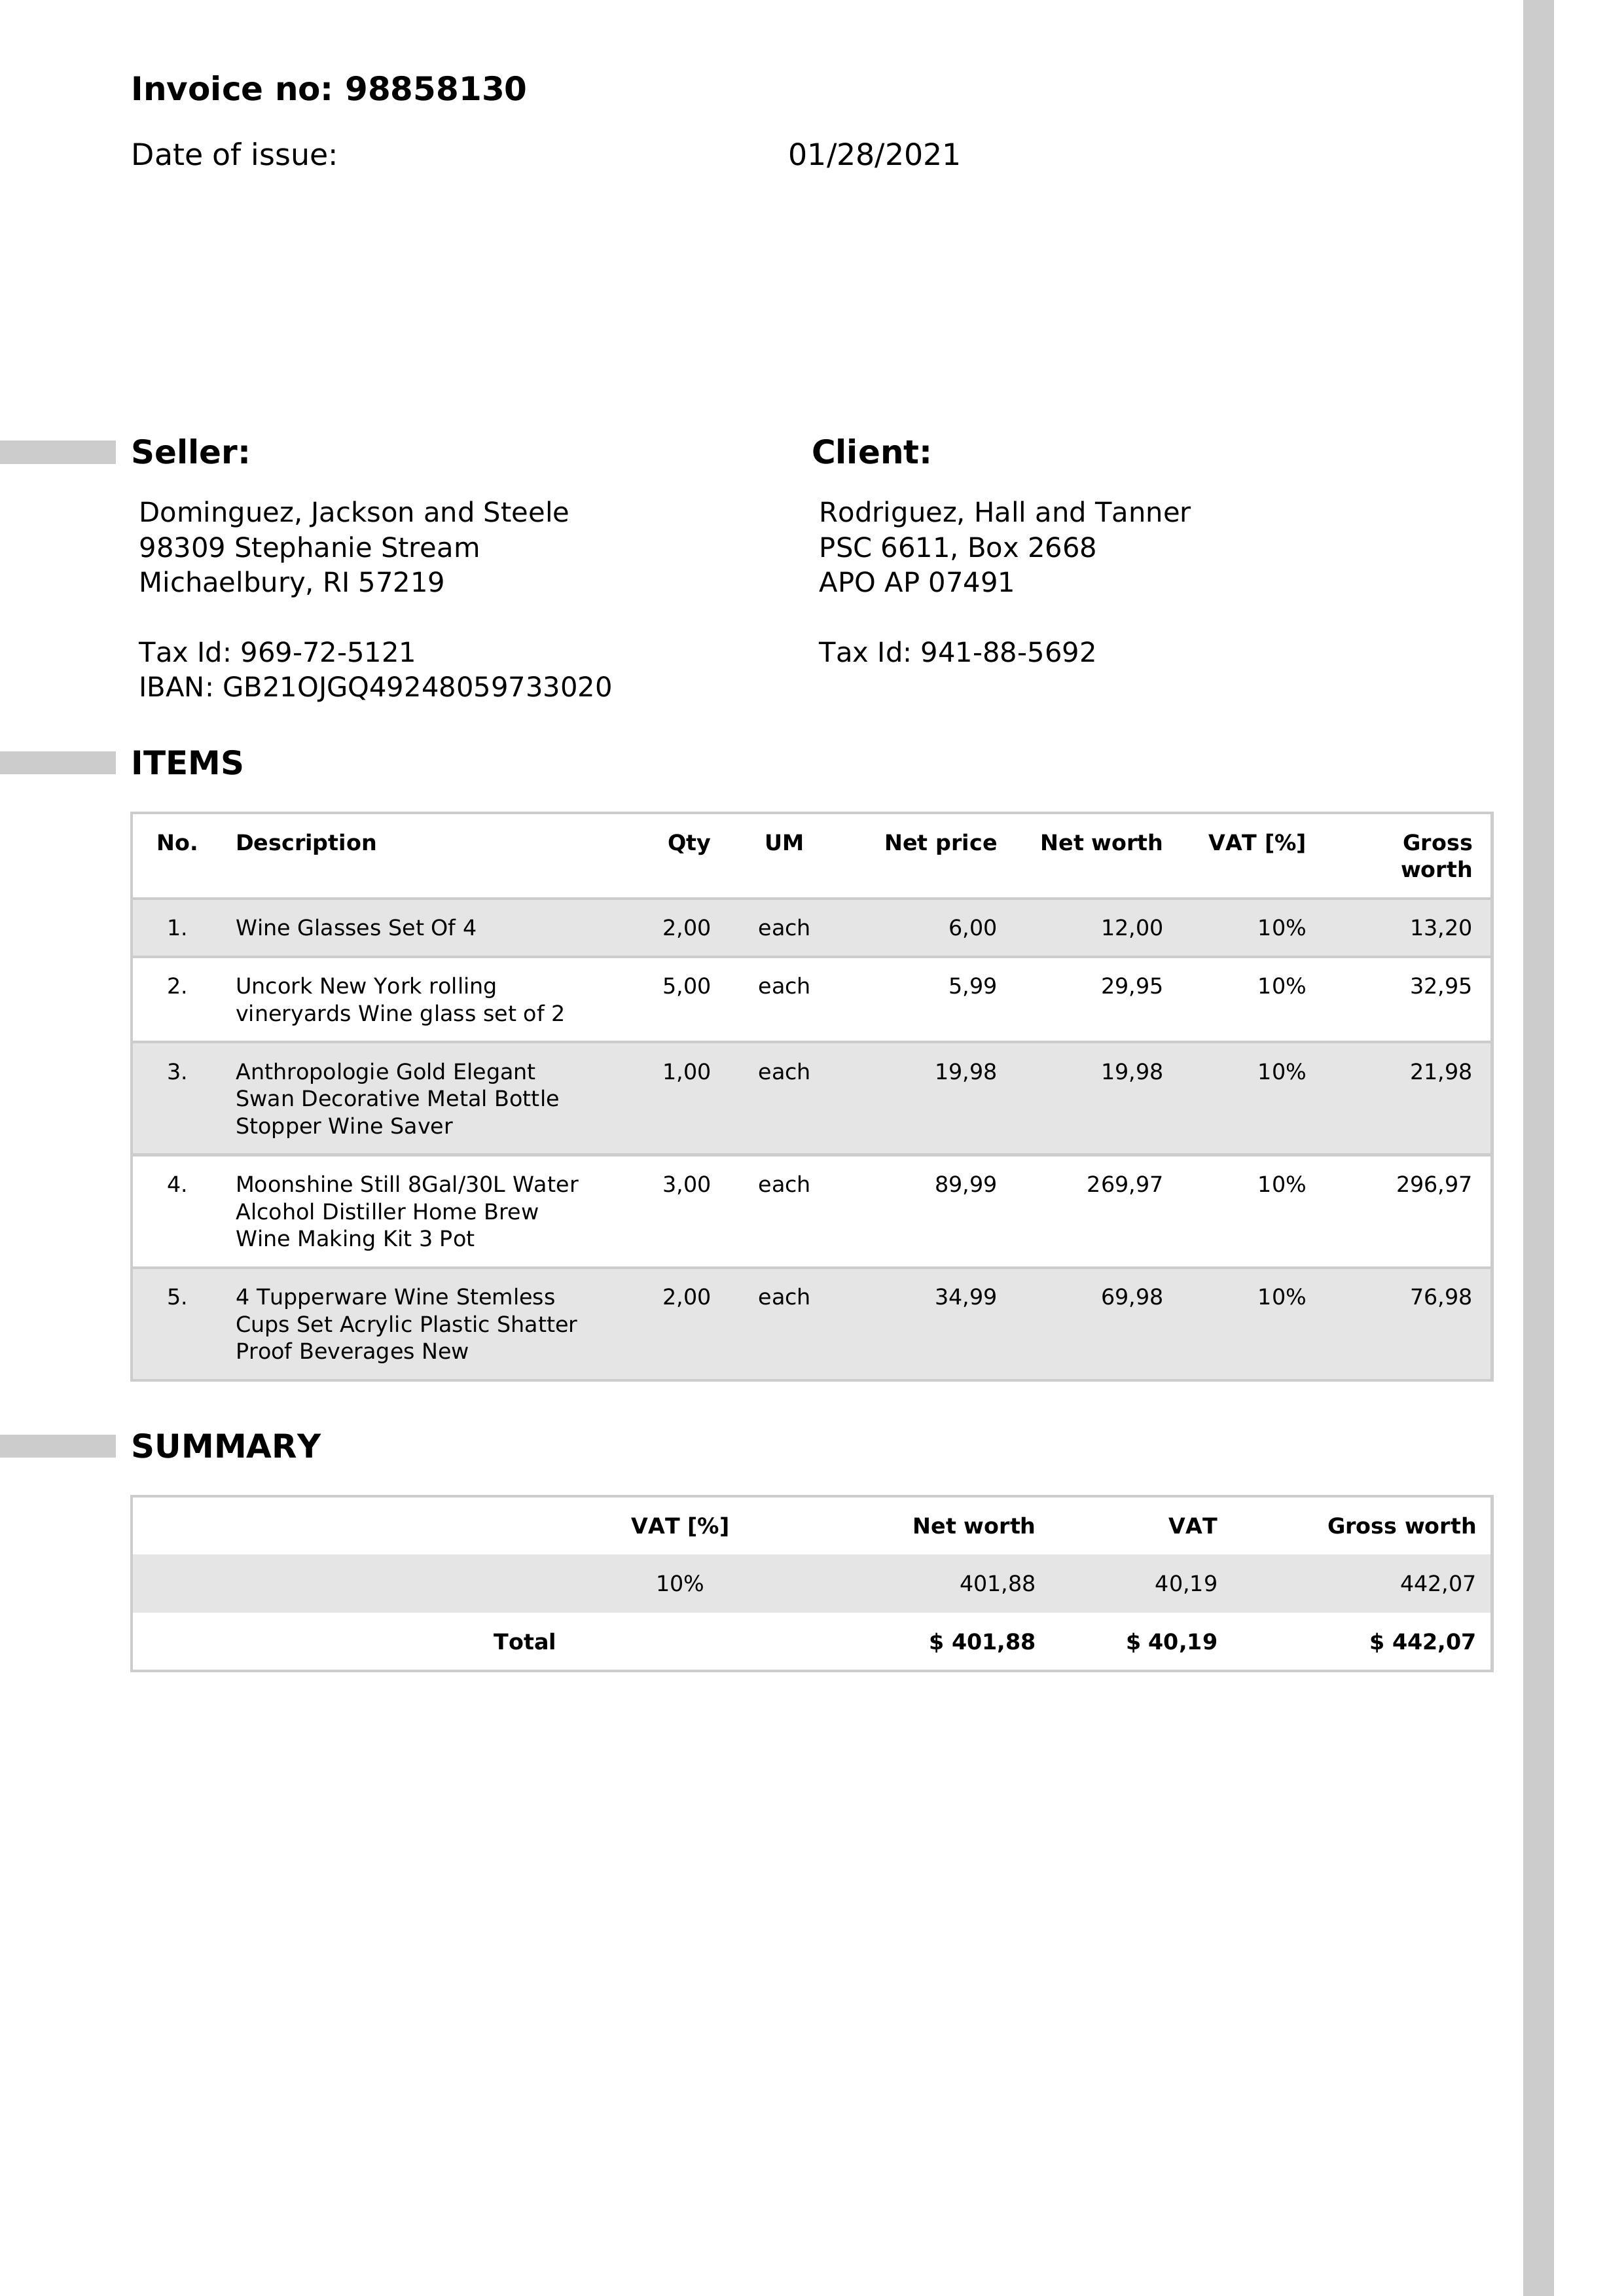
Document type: Invoice